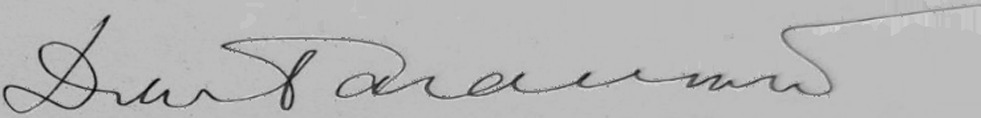
Signature of: dmytro bahalii